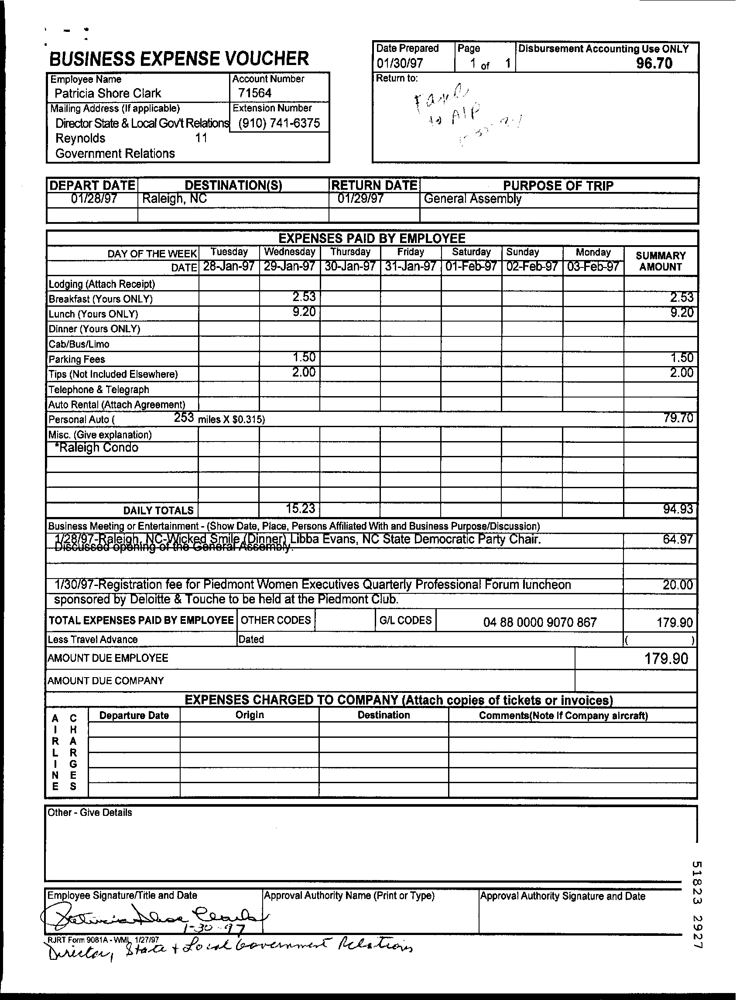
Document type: Invoice